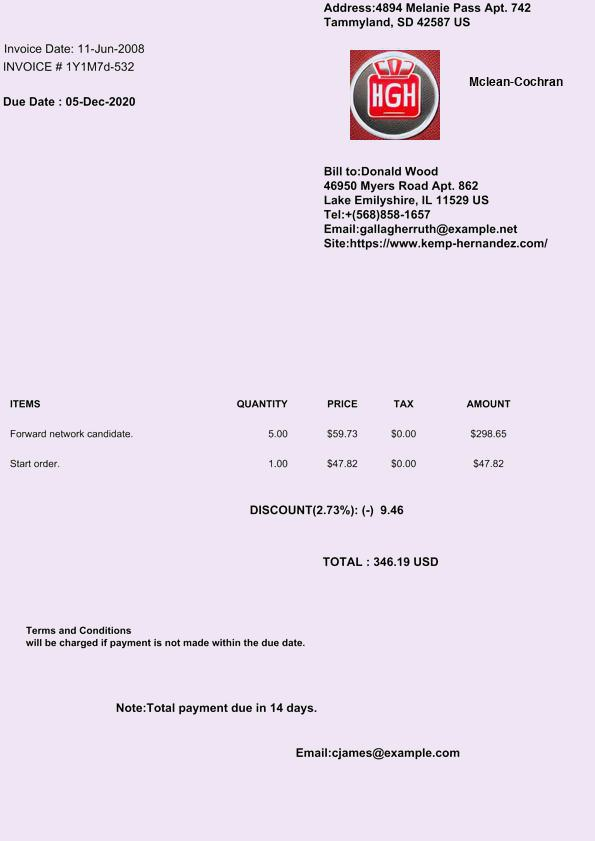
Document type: Invoice